Retrieve the amount in words, amount in figures, name of the payee, date on the cheque, and the bank name from the image.
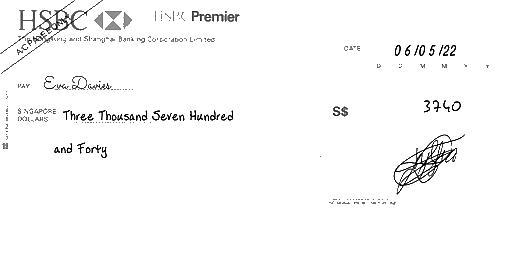
amt_in_words: Three Thousand Seven Hundred and Forty
amt_in_figures: 3740
payee_name: Eva Davies
bank_name: HSBC
cheque_date: 06/05/22